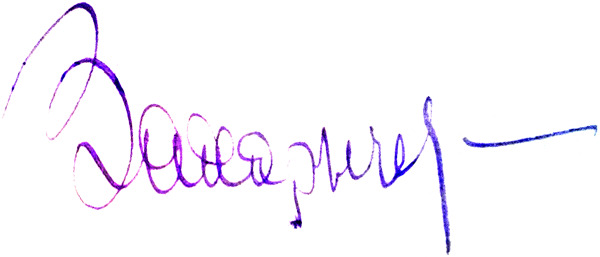
Signature of: q54897653